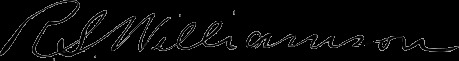
Signature of: rollin s williamson